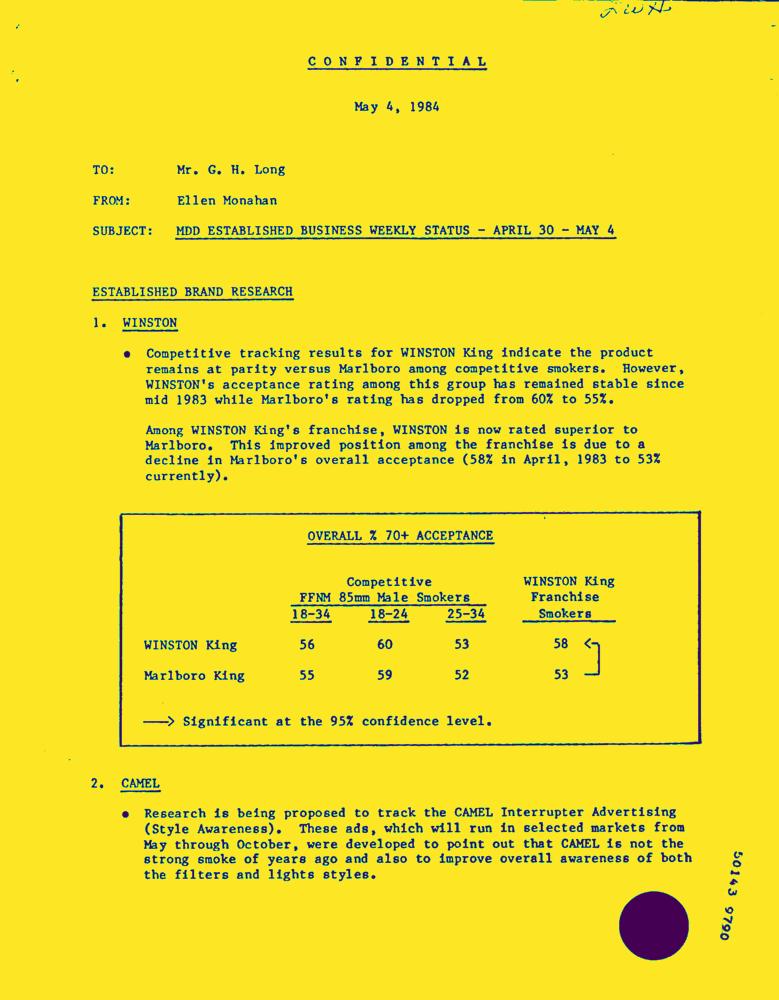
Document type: Letter-Doc